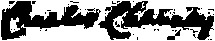
Signature of: charles chauncy